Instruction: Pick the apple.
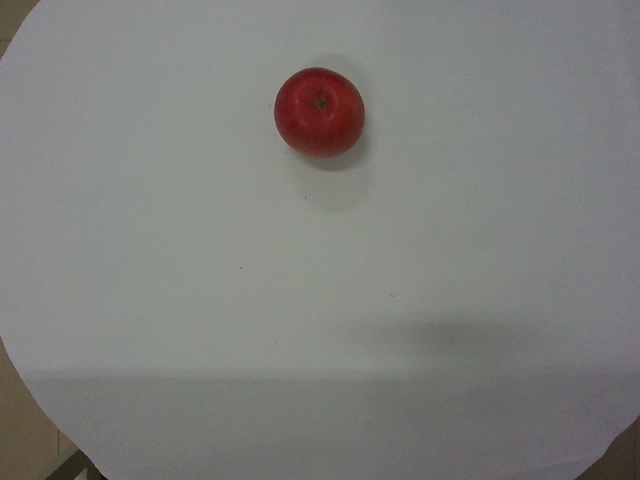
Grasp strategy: vertical